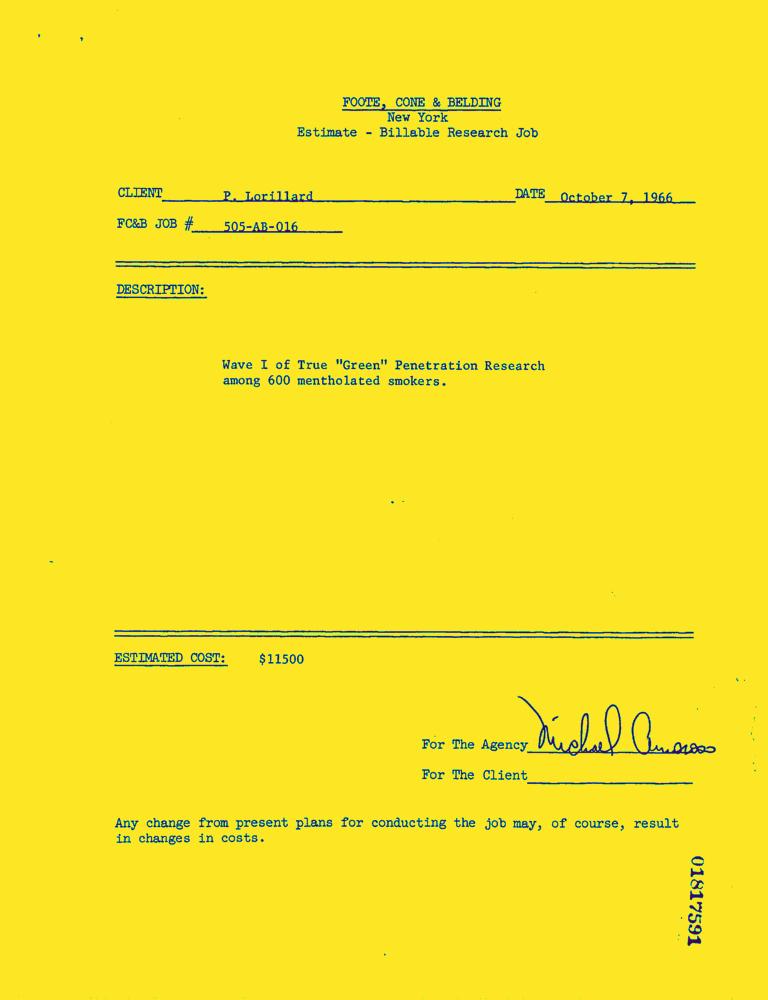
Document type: Invoice-Doc